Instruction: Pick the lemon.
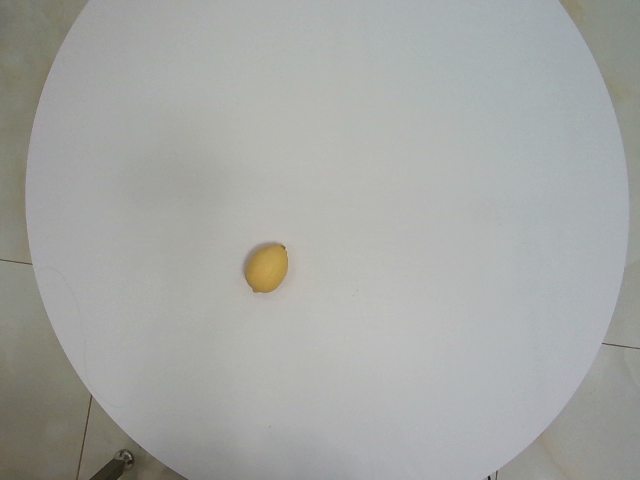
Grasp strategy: vertical